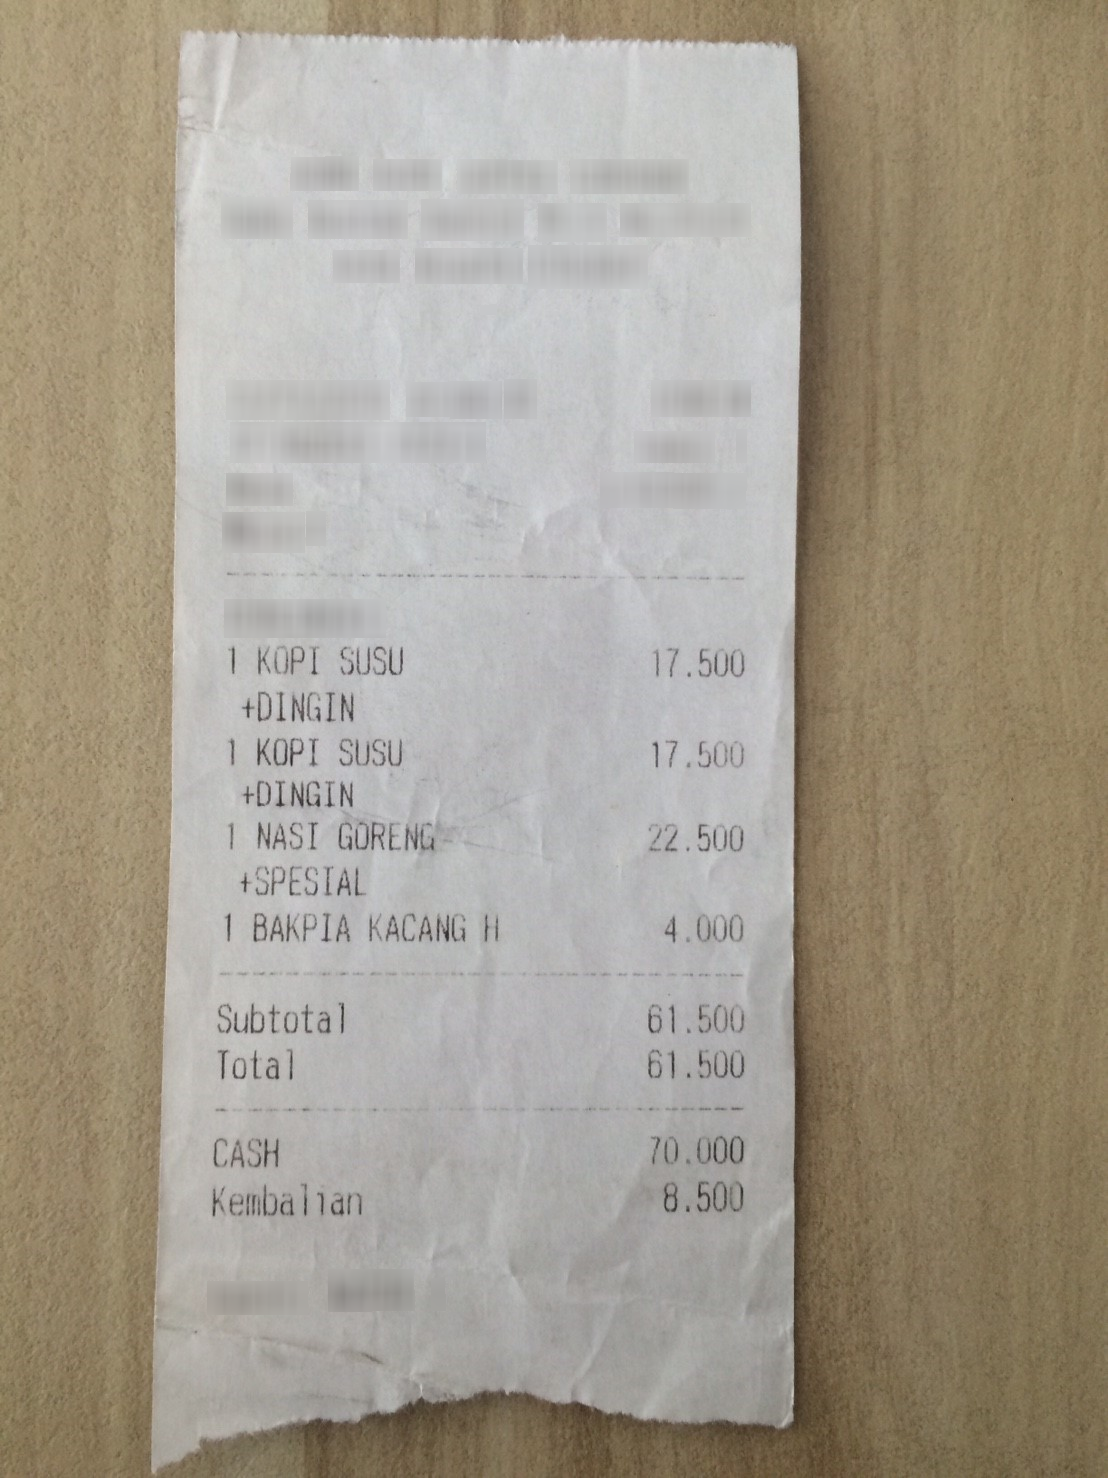
Receipt information:
subtotal: 61.500
total: 61.500
line_items: item_name: KOPI SUSU
item_value: 17.500
item_quantity: 1
item_name: KOPI SUSU
item_value: 17.500
item_quantity: 1
item_name: NASI GORENG
item_value: 22.500
item_quantity: 1
item_name: BAKPIA KACANG H
item_value: 4.000
item_quantity: 1